Question: What are the imaging findings?
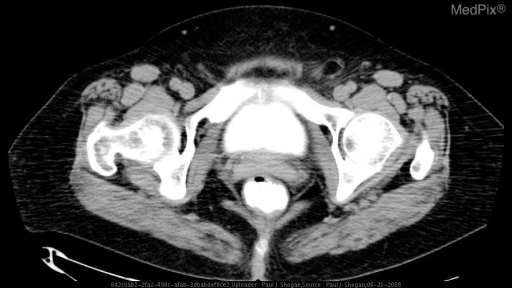
Answer: The imaging shows Initial axial CT images through the pelvis demonstrate a paucity of contrast in the rectum.   There is no contrast material in the vagina.  The patient is status post hysterectomy. Delayed axial CT images through the pelvis, obtained 6 hours after the initial scan reveal contrast within the bladder and rectum.  No contrast material is noted within the vagina. Rectal contrast was administered, with subsequent axial CT images through the pelvis with rectal tube and balloon in place, demonstrating contrast material within the vagina.  A fistula tract is not visualized.   The rectal tube was removed, and the patient was reimaged.  Contrast material is again noted within the vagina.  Additionally, there is soft tissue stranding posterior to the vagina, and anterior to the rectum, which may represent the fistula tract.  Fluoroscopic images from a barium enema demonstrate a rectovaginal fistula.  Although a fistula tract is not clearly visualized, contrast is noted to pass from the anterior rectum to the vagina. Delayed axial CT images through the pelvis, obtained 6 hours after the initial scan reveal contrast within the bladder and rectum.  No contrast material is within the vagina..